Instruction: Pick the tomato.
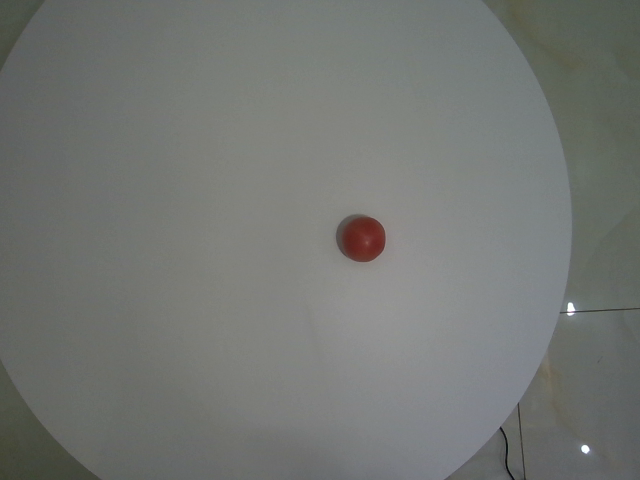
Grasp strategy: vertical